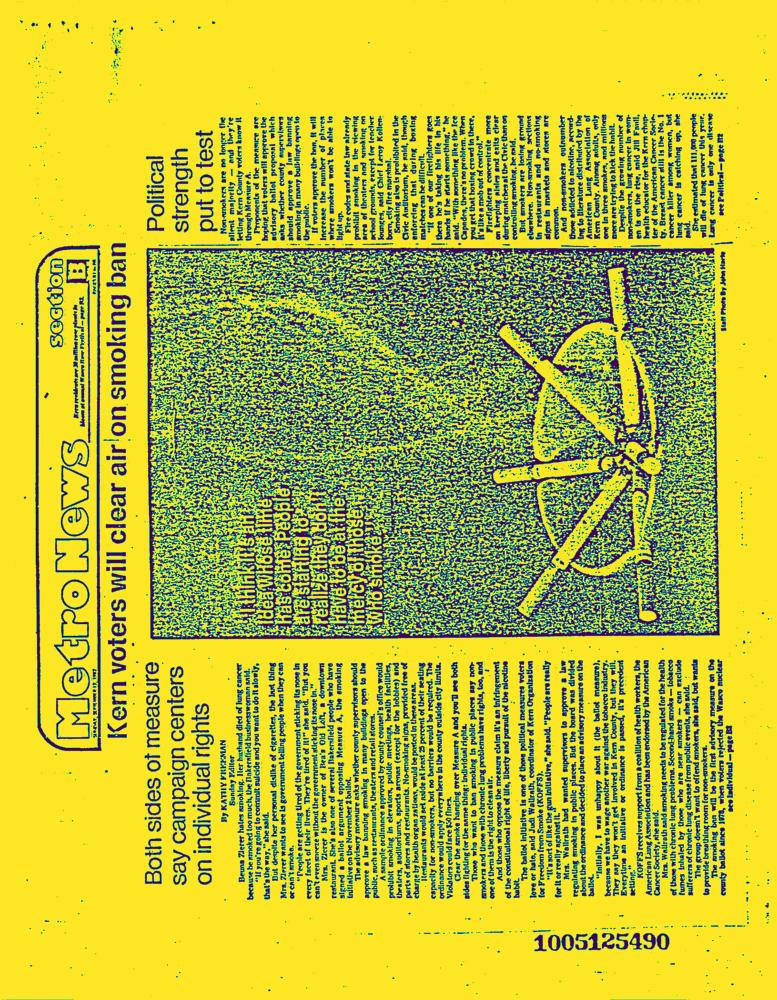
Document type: News-Article